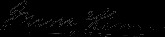
Signature of: james miller mckim